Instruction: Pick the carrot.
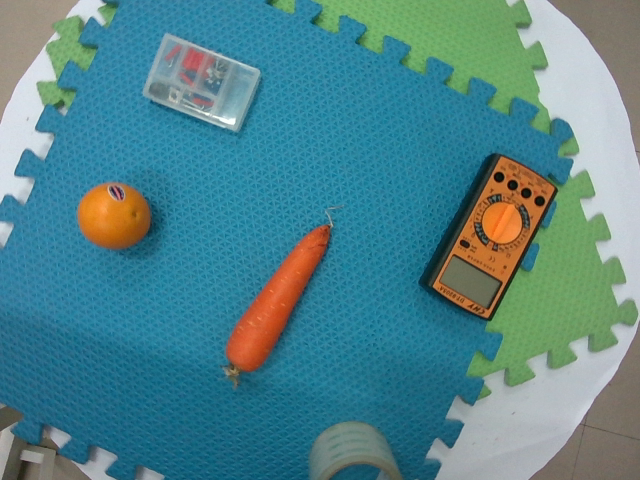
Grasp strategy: vertical